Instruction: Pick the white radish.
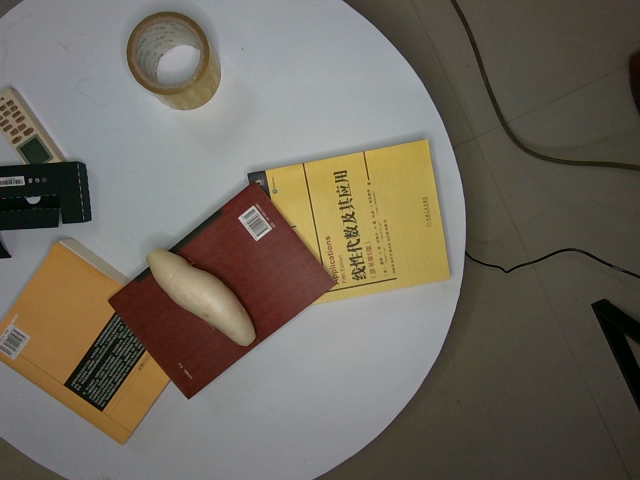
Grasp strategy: vertical